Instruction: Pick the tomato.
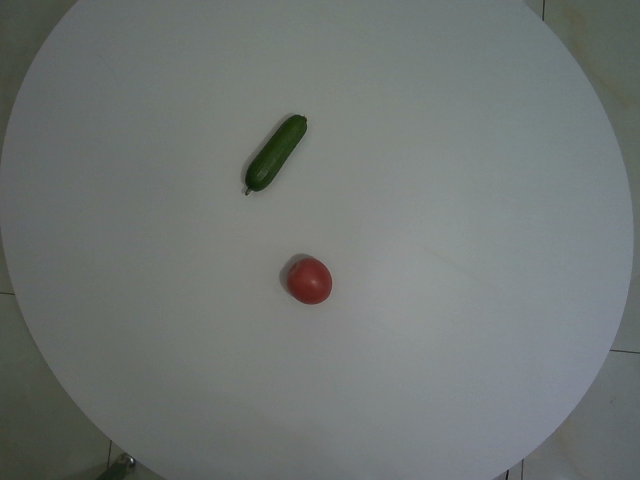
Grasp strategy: vertical